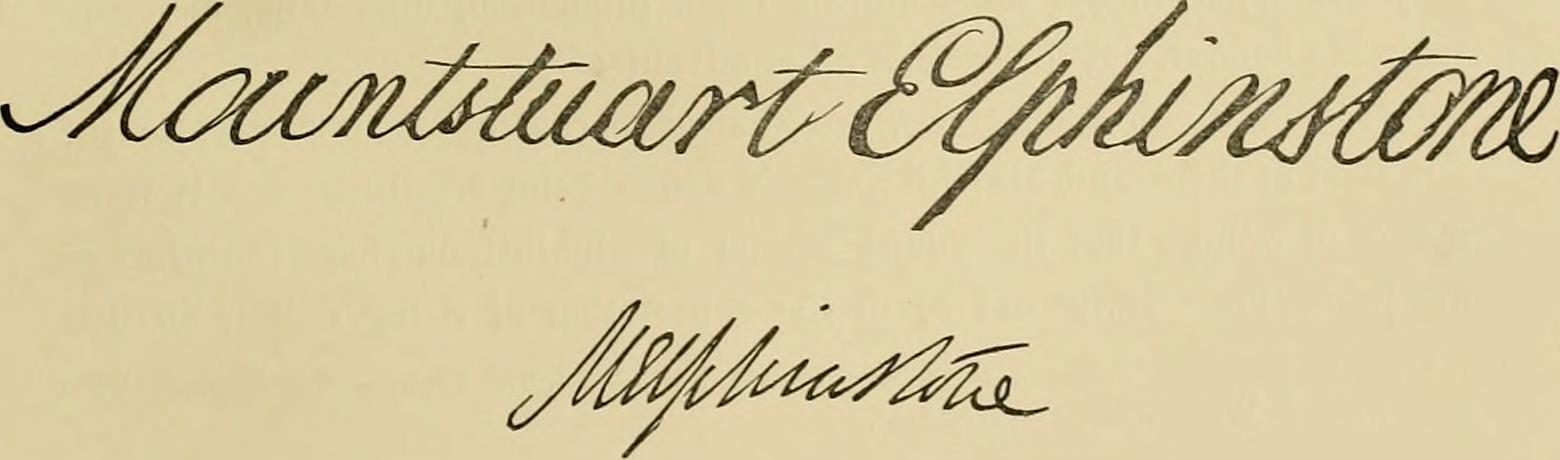
Signature of: mountstuart elphinstone